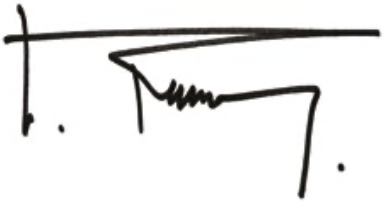
Signature of: nicolas florian